Can you pull out the amount in words, numerical amount, payee's name, date of the cheque, and the bank's name from the image?
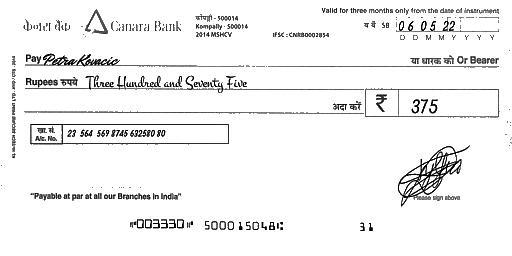
amt_in_words: Three Hundred and Seventy Five
amt_in_figures: 375
payee_name: Petra Kovacic
bank_name: Canara Bank
cheque_date: 06/05/22